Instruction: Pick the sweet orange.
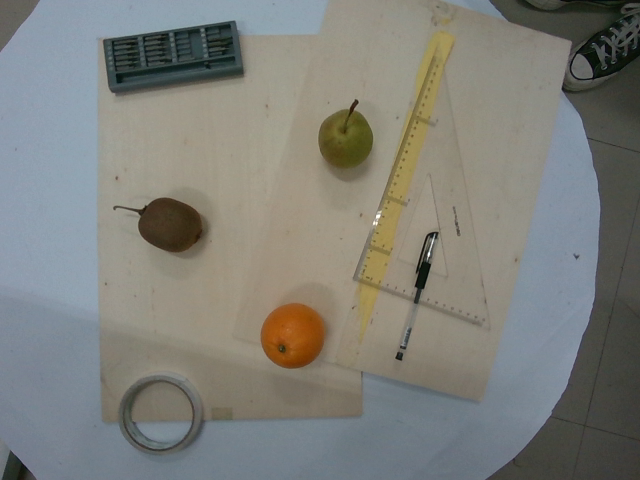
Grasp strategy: vertical